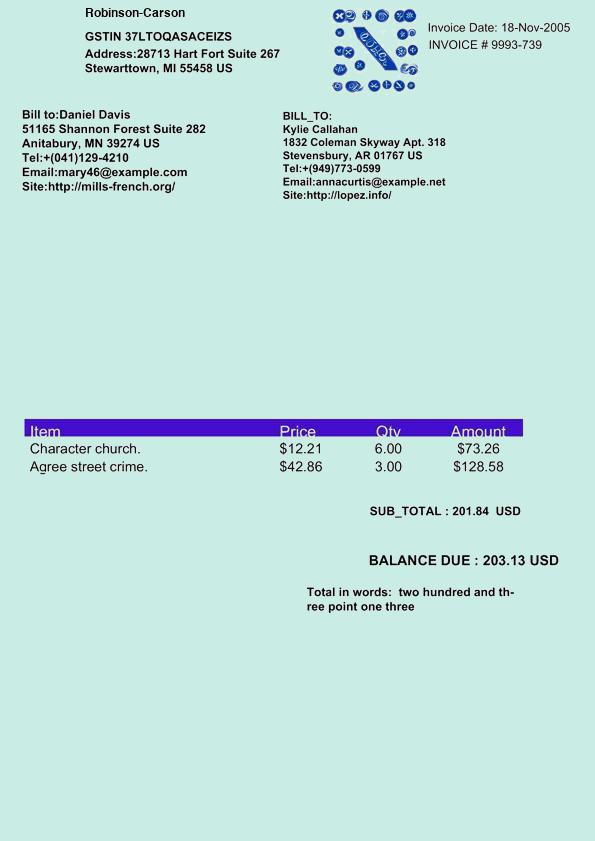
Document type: Invoice